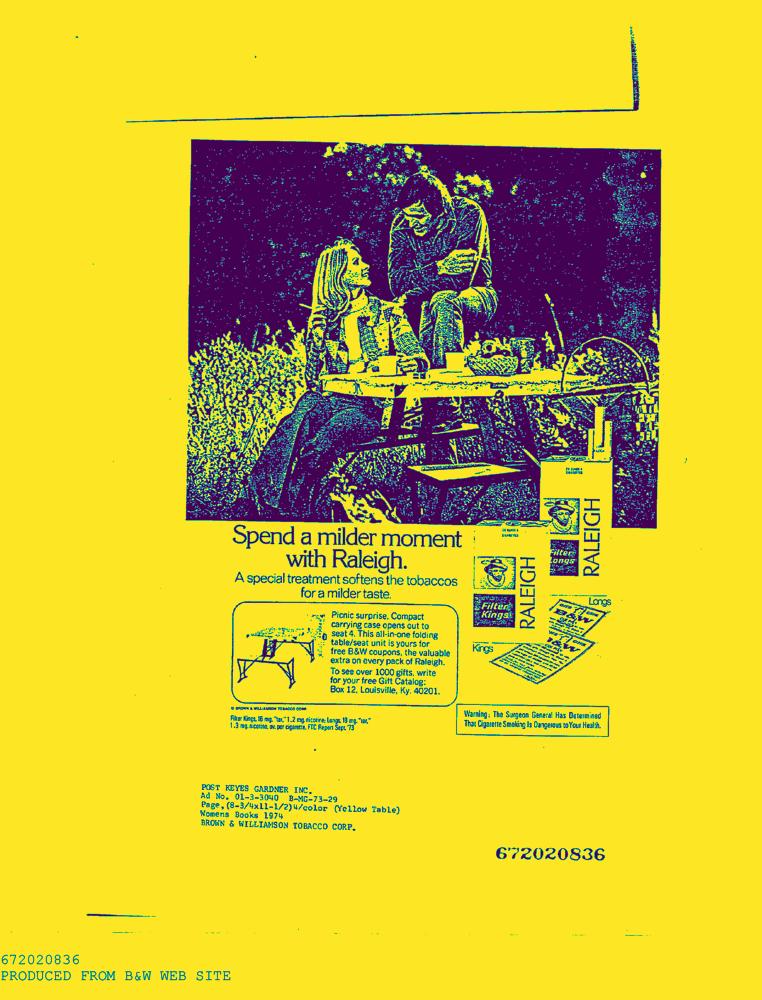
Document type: AD